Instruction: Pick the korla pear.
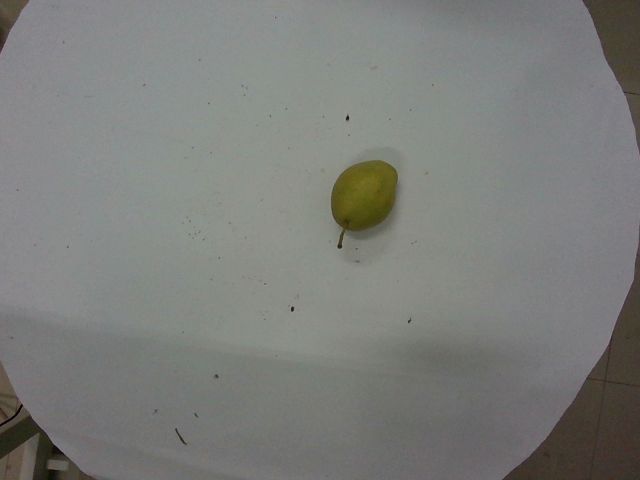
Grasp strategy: vertical